Question: What do the imaging results show?
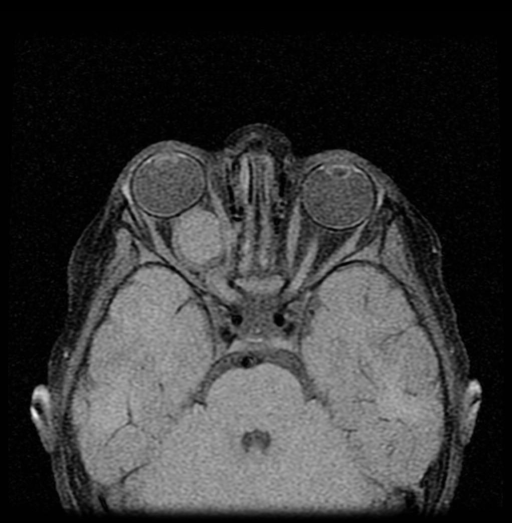
Answer: The imaging shows Right sided intraconal solid spherical mass continuous with the optic nerve. Meninges appear to be intact around mass with CSF surrounding mass. Mass appears to be confined within orbit and does not involve the optic chiasm. The signal intensity of the mass in T1W images is similar to the signal intensity of the optic nerves and brain matter. On T2W images, the mass again has similar intensity to the optic nerves and brain matter and has a higher intensity than the musculature. On T1W images, post-gadolinium, the mass shows fairly uniform contrast enhancement Right sided intraconal solid spherical mass continuous with the optic nerve. Meninges appear to be intact around with sleeve of CSF surrounding the mass. It appears to be confined within the orbit and does not extend to involve the optic chiasm. The signal intensity on T1W is similar to the optic nerves. On T2W images, the mass again has similar intensity to the optic nerves, but has a higher intensity than the musculature. On T1W images after gadolinium, the mass shows fairly uniform contrast enhancement.